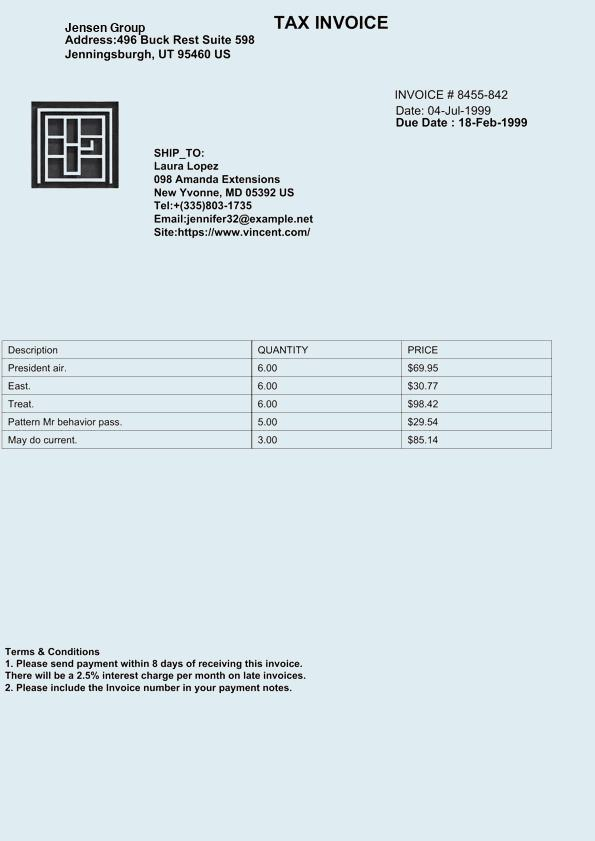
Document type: Invoice